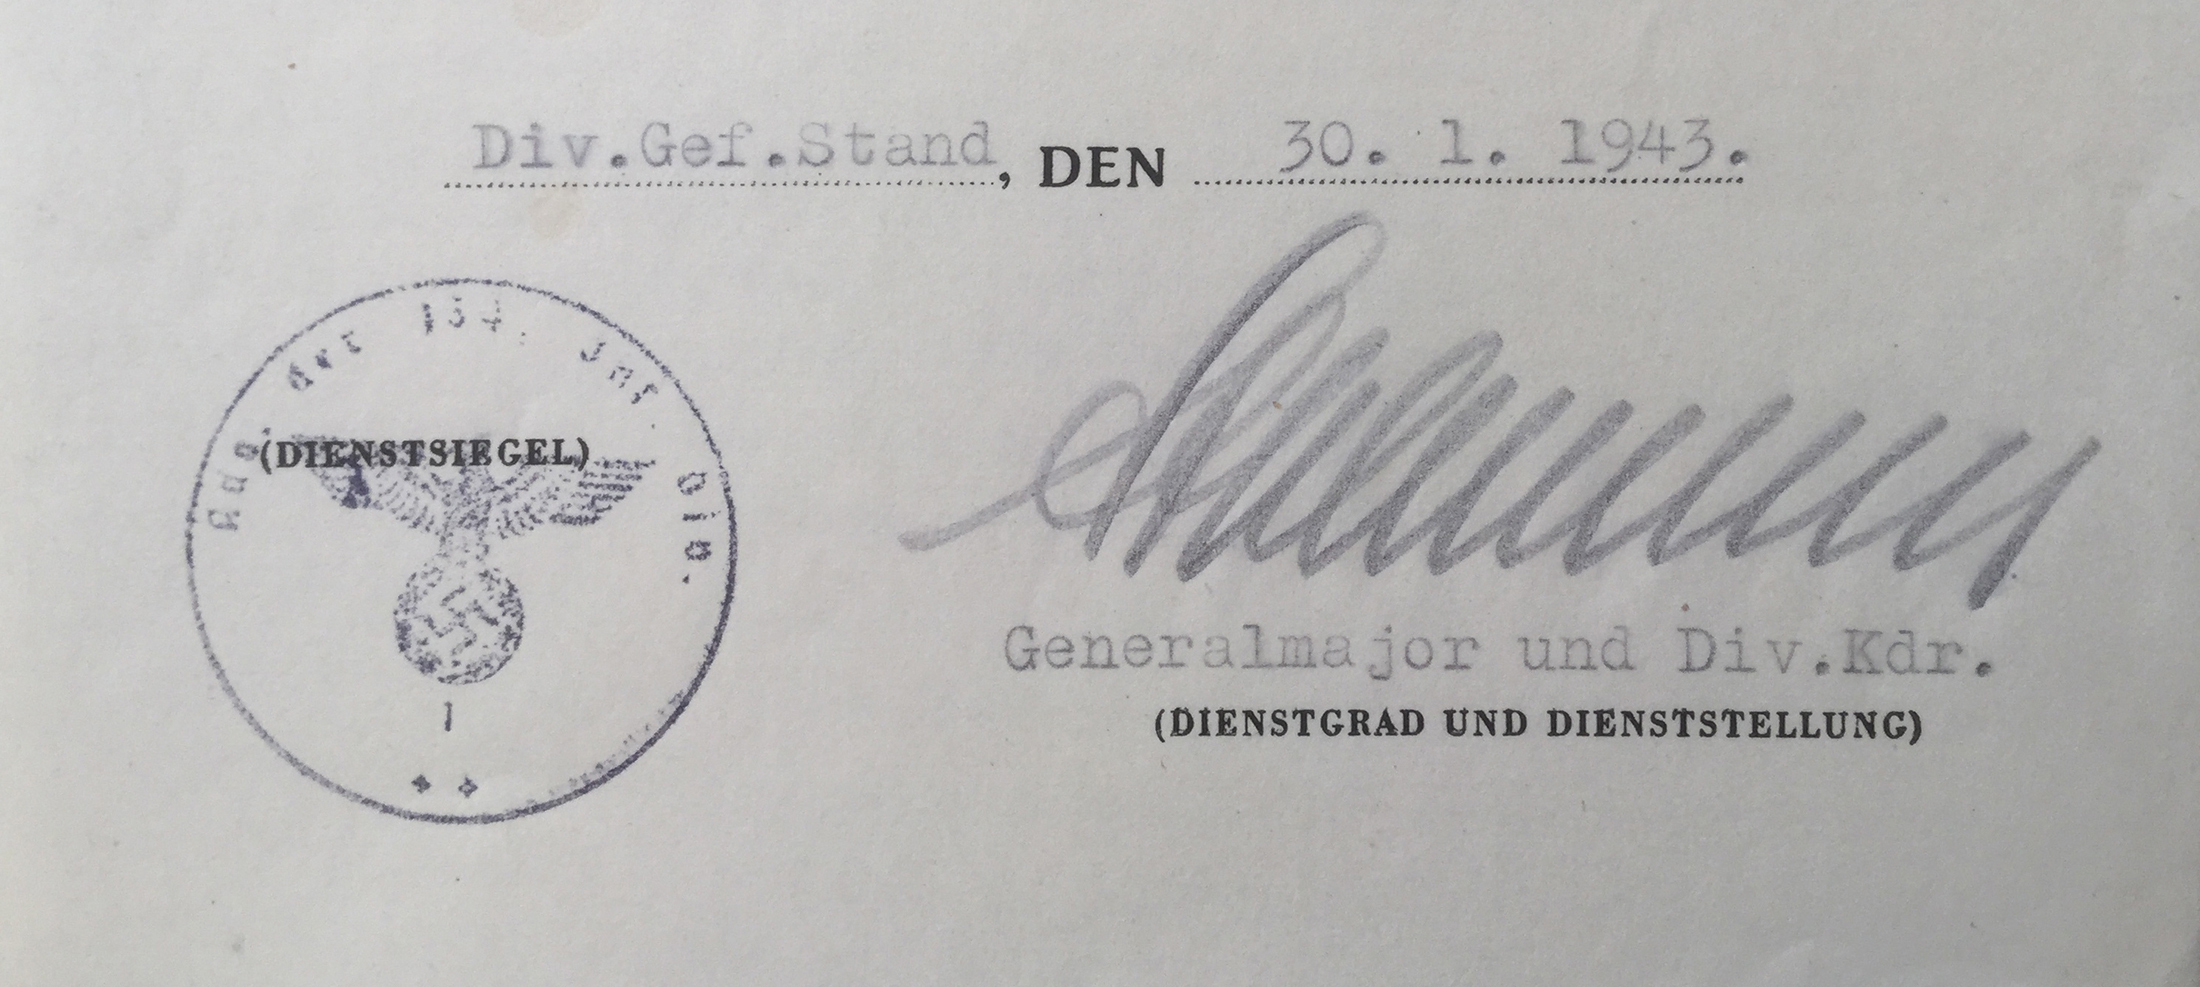
Signature of: hans schlemmer